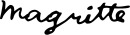
Signature of: q7836